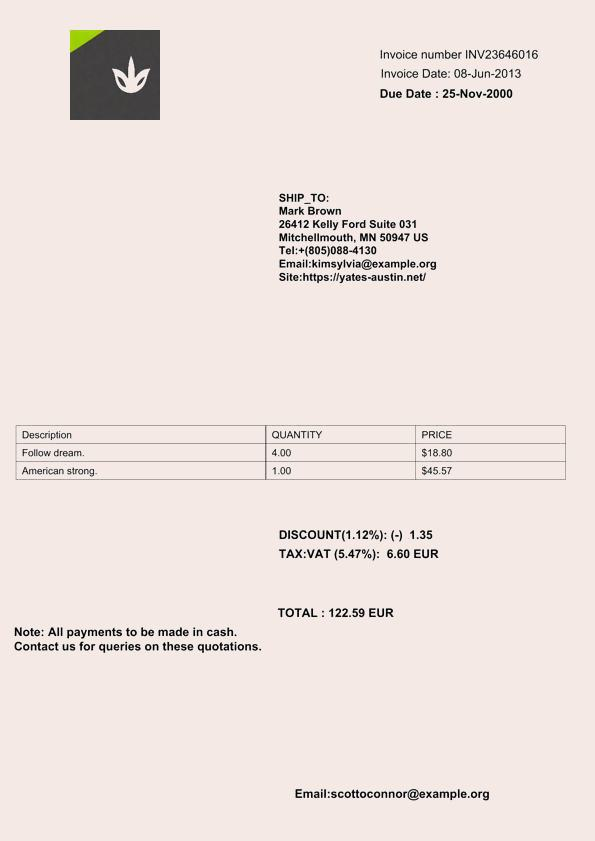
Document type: Invoice